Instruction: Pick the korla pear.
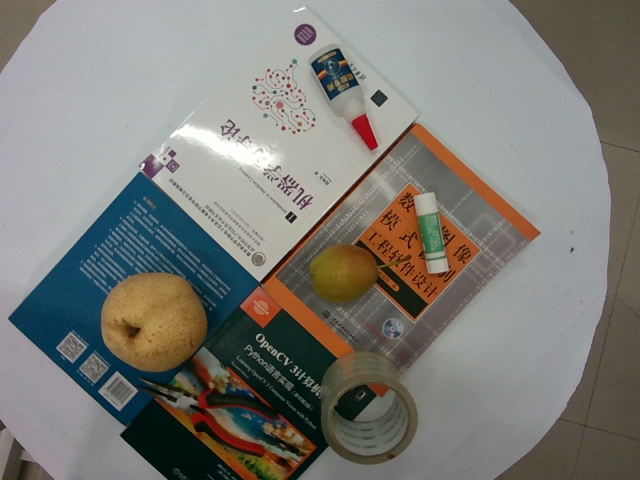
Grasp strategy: vertical